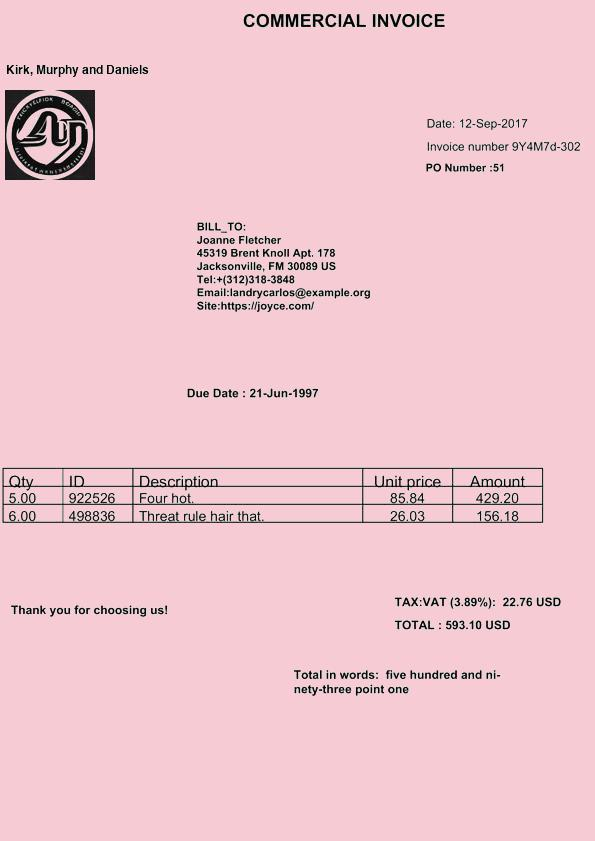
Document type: Invoice